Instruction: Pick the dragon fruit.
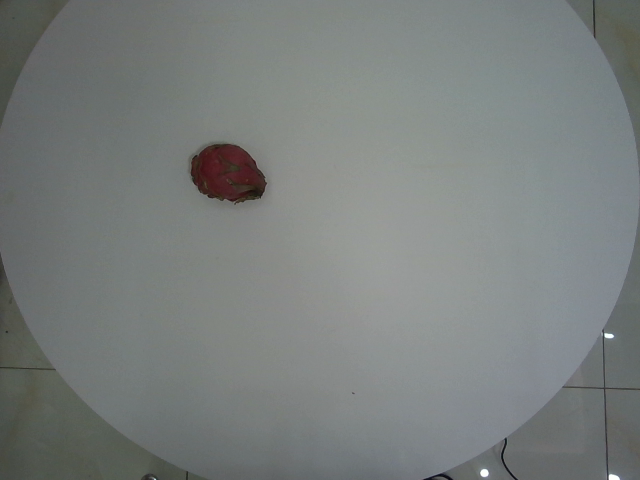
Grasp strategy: vertical